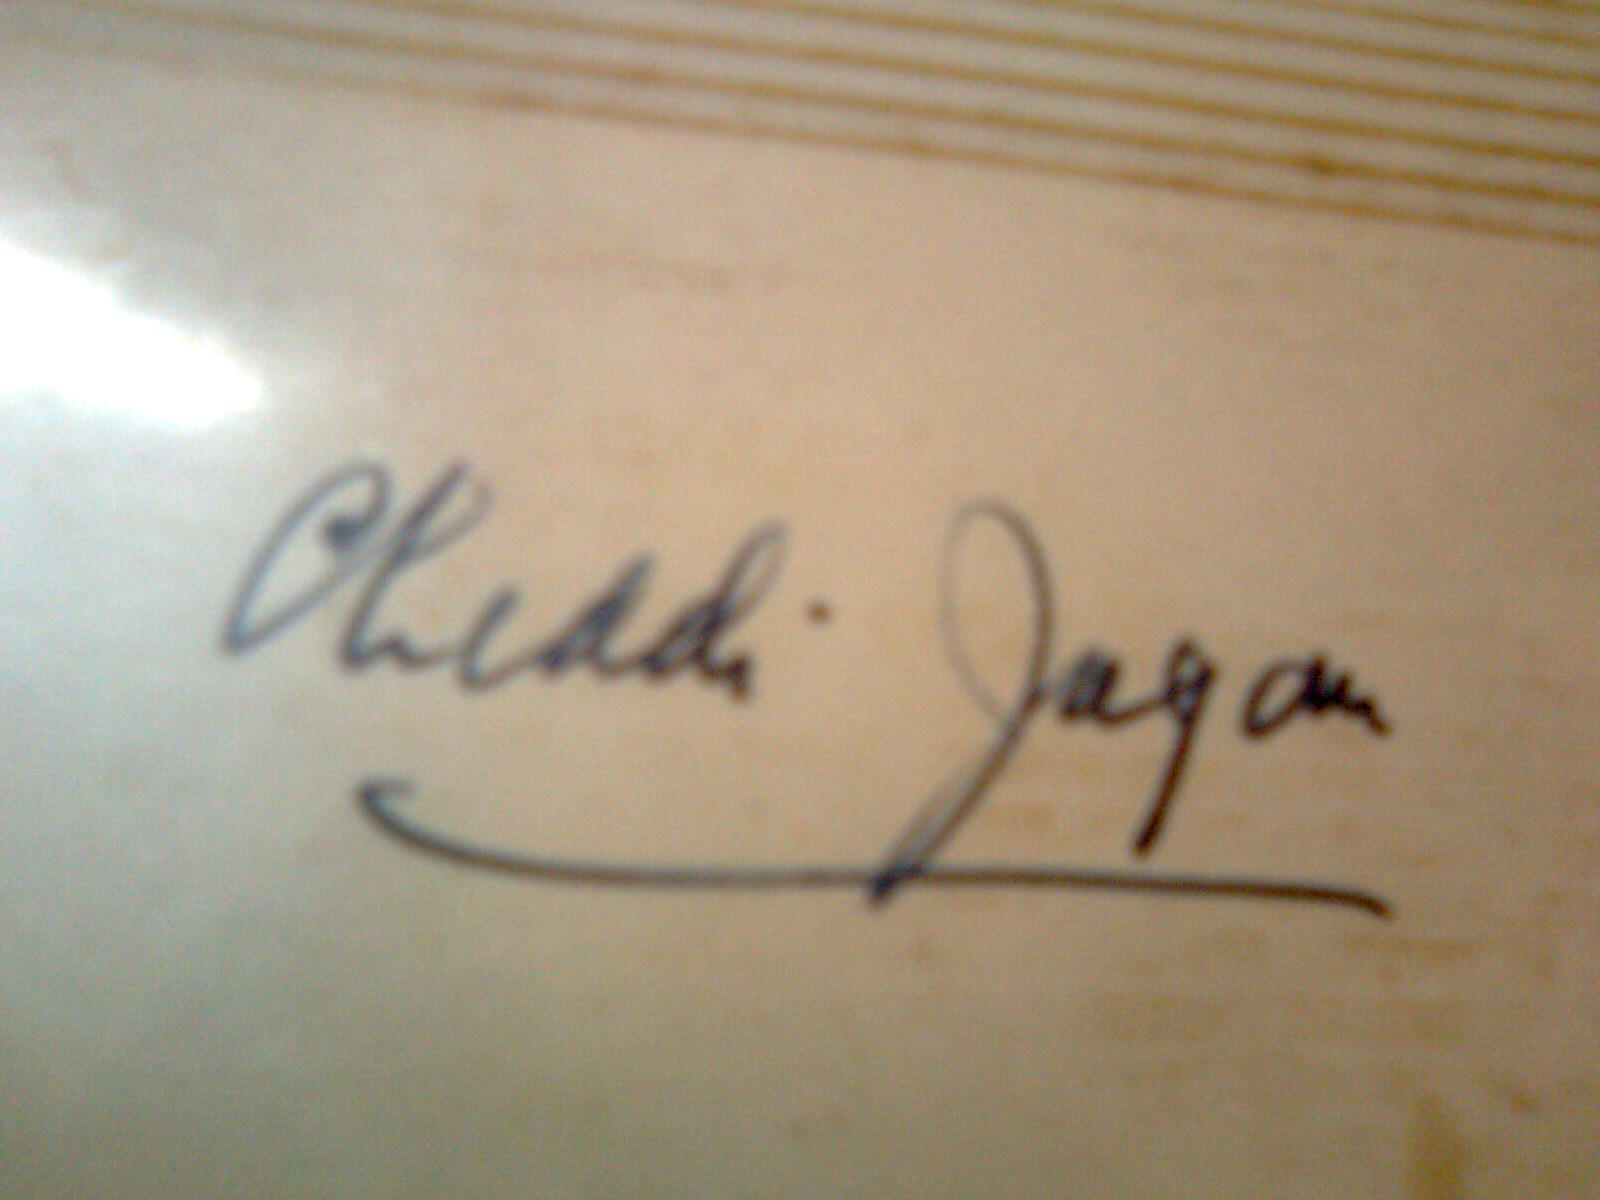
Signature of: cheddi jagan